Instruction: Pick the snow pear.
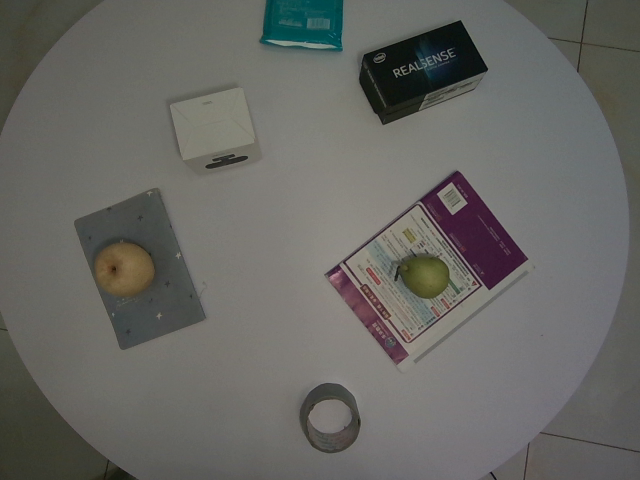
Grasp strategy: vertical